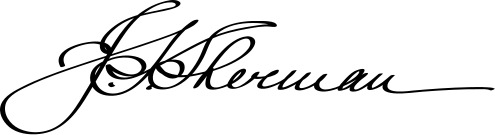
Signature of: james s sherman